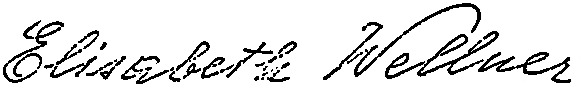
Signature of: elsa wellner